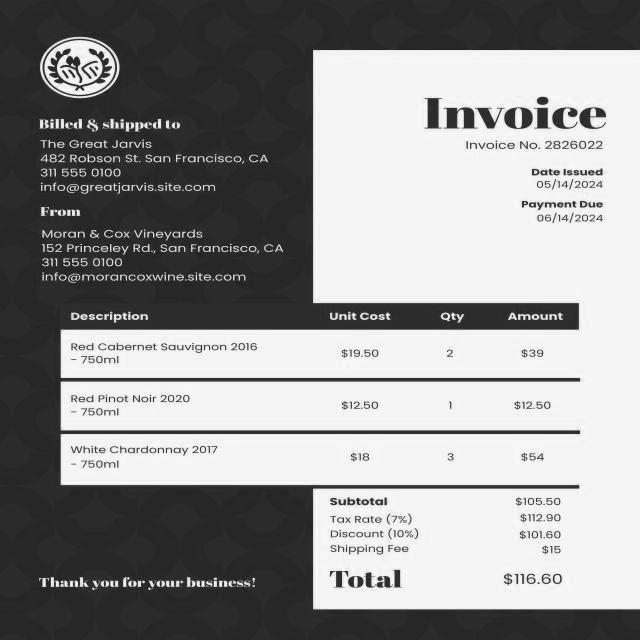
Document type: Invoice